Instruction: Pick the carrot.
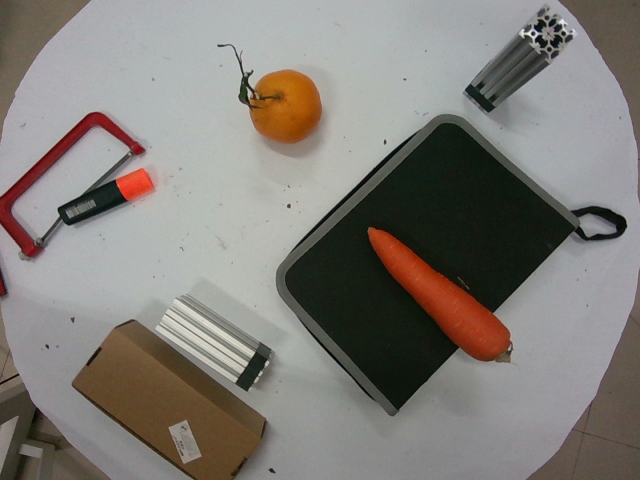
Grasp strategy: vertical